Can you pull out the amount in words, numerical amount, payee's name, date of the cheque, and the bank's name from the image?
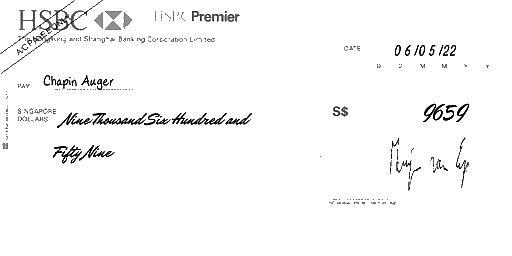
amt_in_words: Nine Thousand Six Hundred and Fifty Nine
amt_in_figures: 9659
payee_name: Chapin Auger
bank_name: HSBC
cheque_date: 06/05/22